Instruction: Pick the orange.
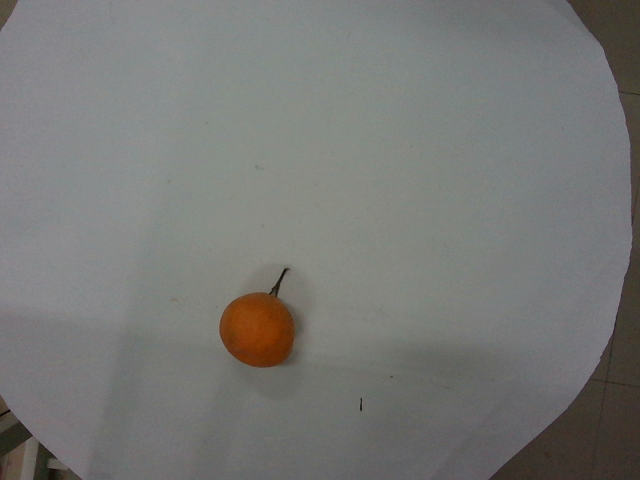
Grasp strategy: vertical